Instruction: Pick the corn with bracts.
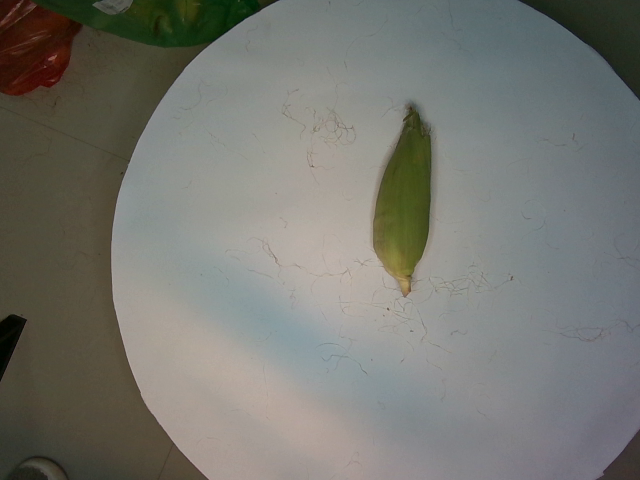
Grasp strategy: vertical